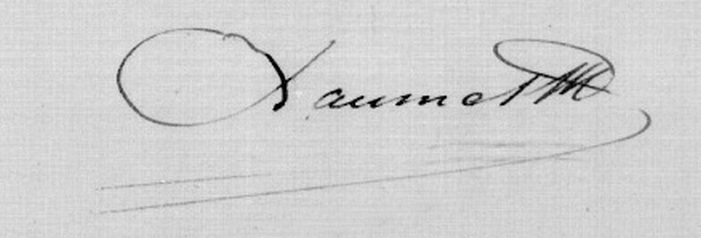
Signature of: honoré daumet